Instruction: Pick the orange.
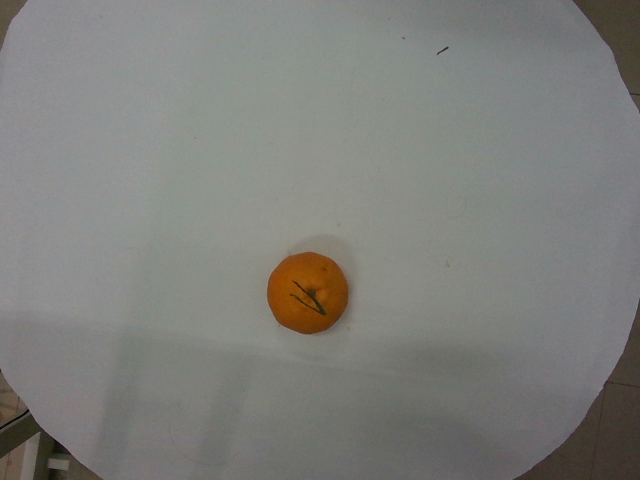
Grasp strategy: vertical